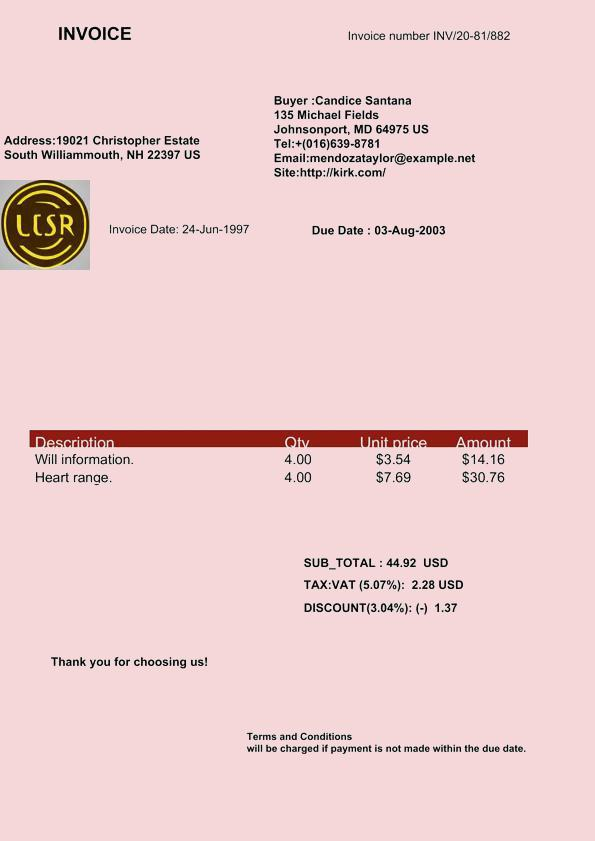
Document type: Invoice